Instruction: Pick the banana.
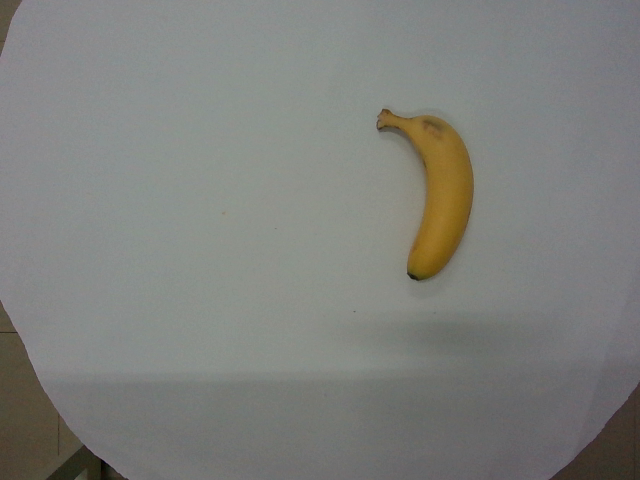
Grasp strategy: vertical